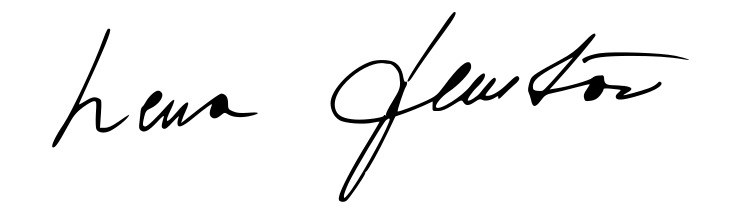
Signature of: irena santor